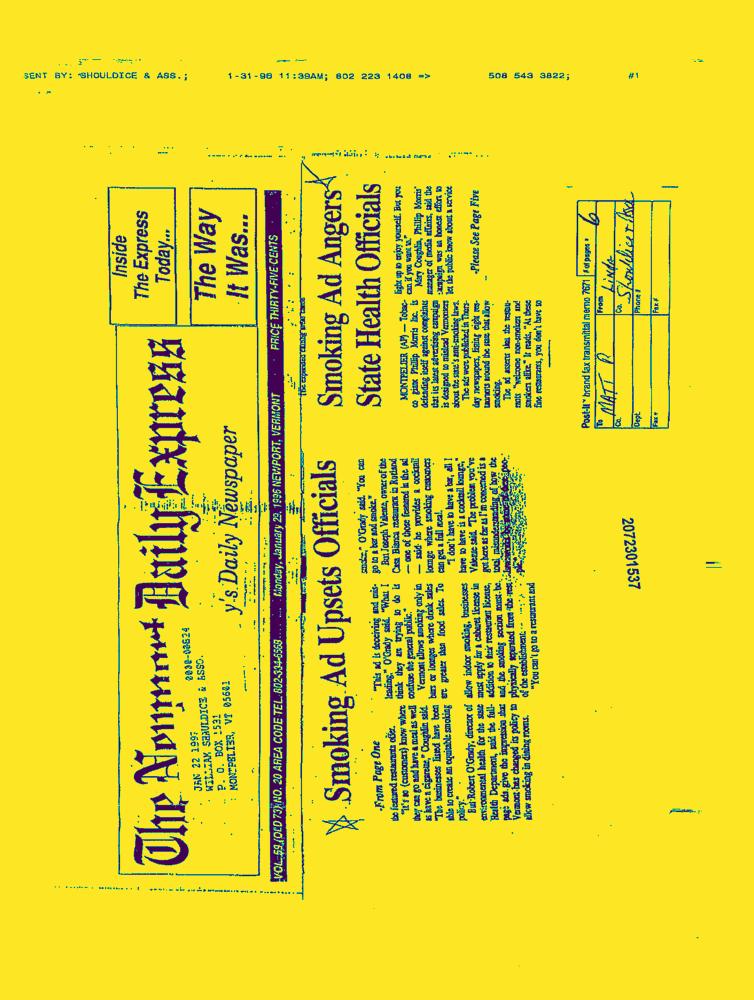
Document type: News-Article